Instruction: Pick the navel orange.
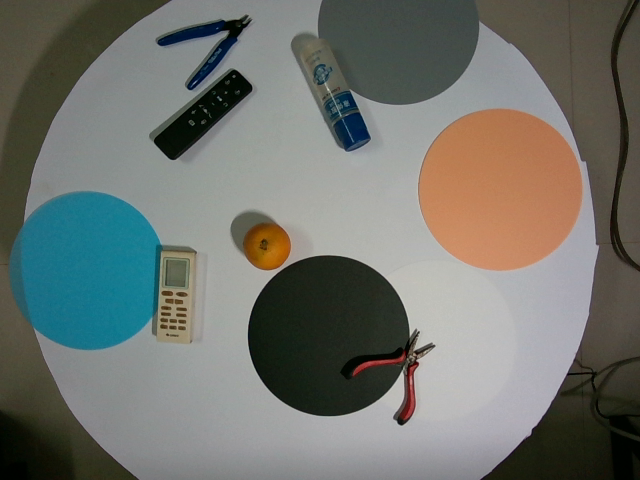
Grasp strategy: vertical